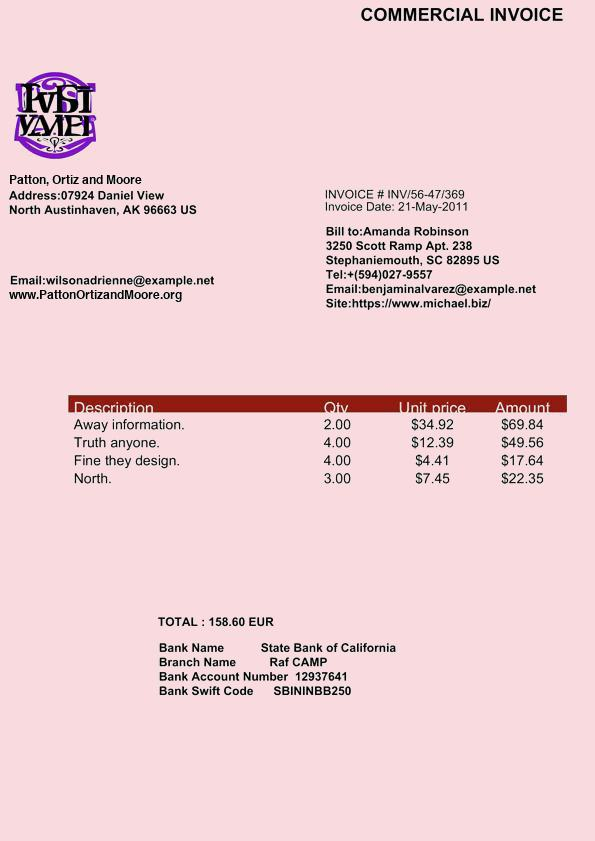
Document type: Invoice